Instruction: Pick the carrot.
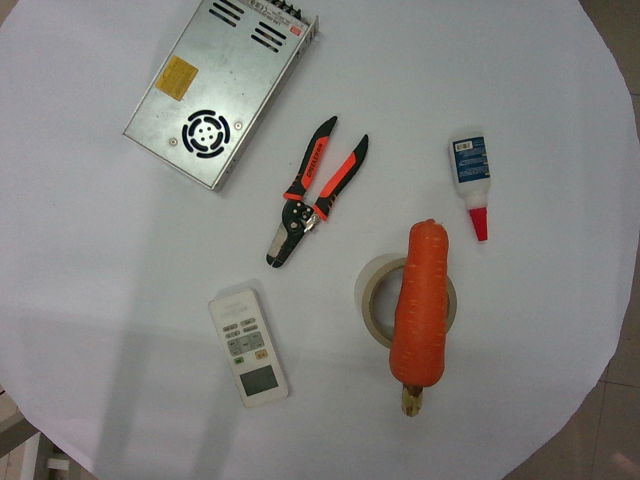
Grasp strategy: vertical